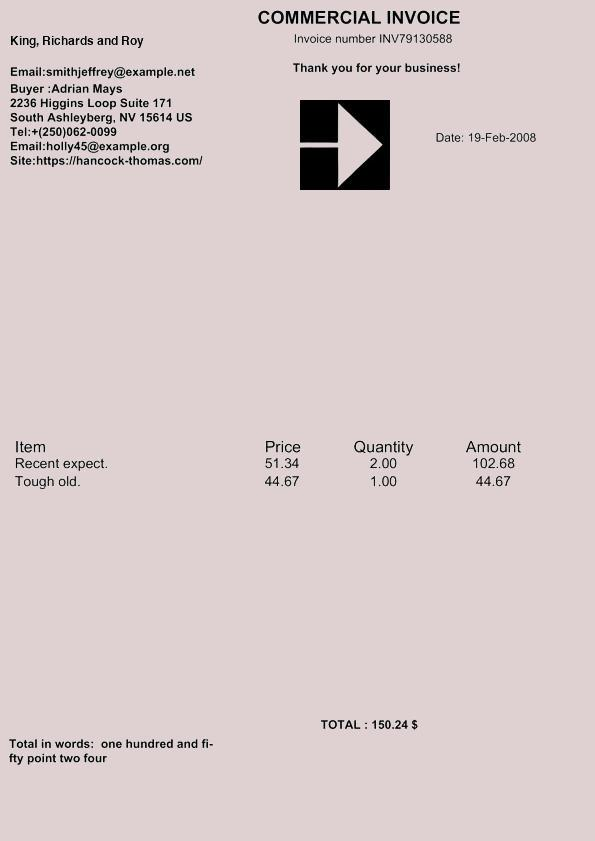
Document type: Invoice